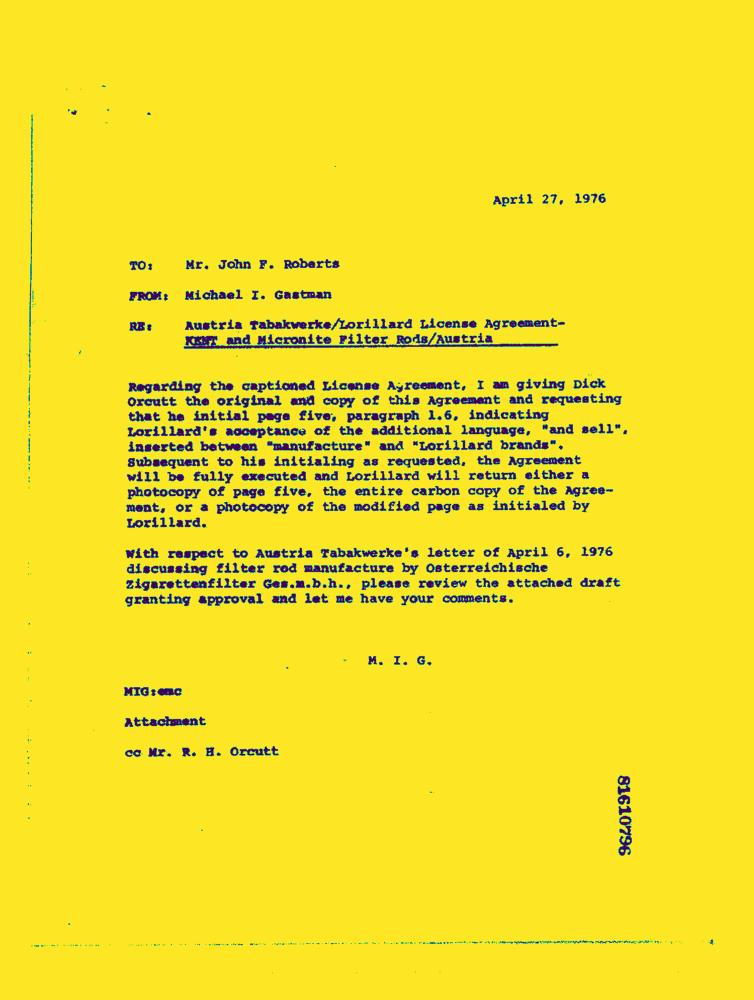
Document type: Letter-Doc